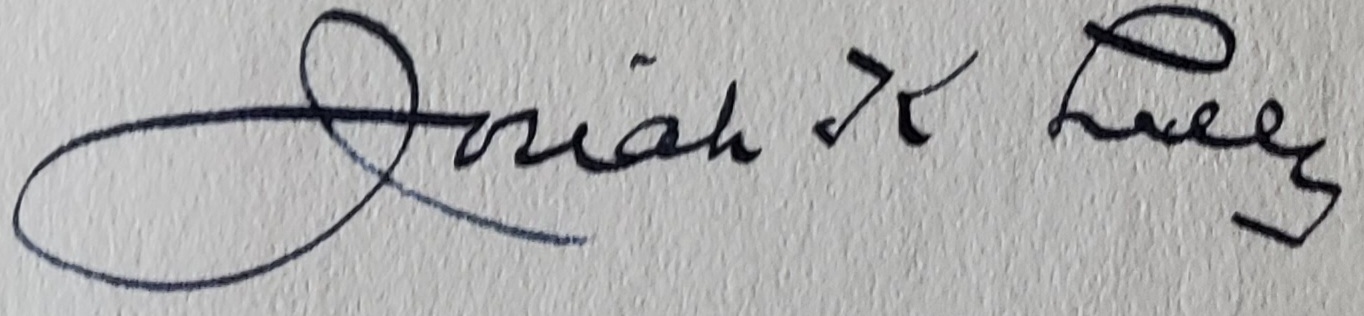
Signature of: josiah k lilly jr